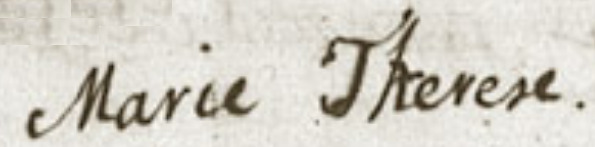
Signature of: maria teresa rafaela of spain